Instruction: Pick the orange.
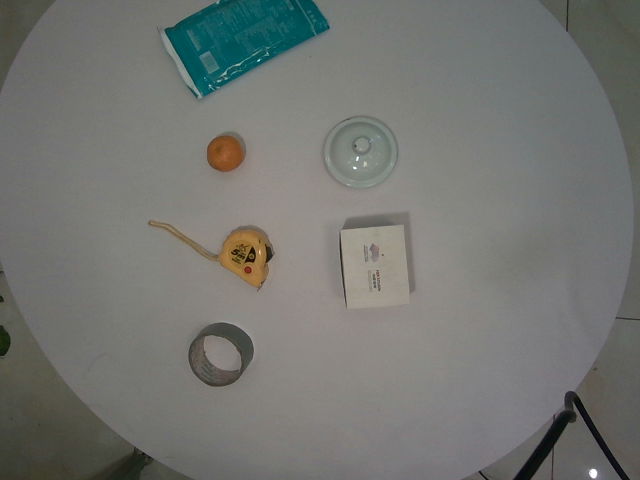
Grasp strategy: vertical